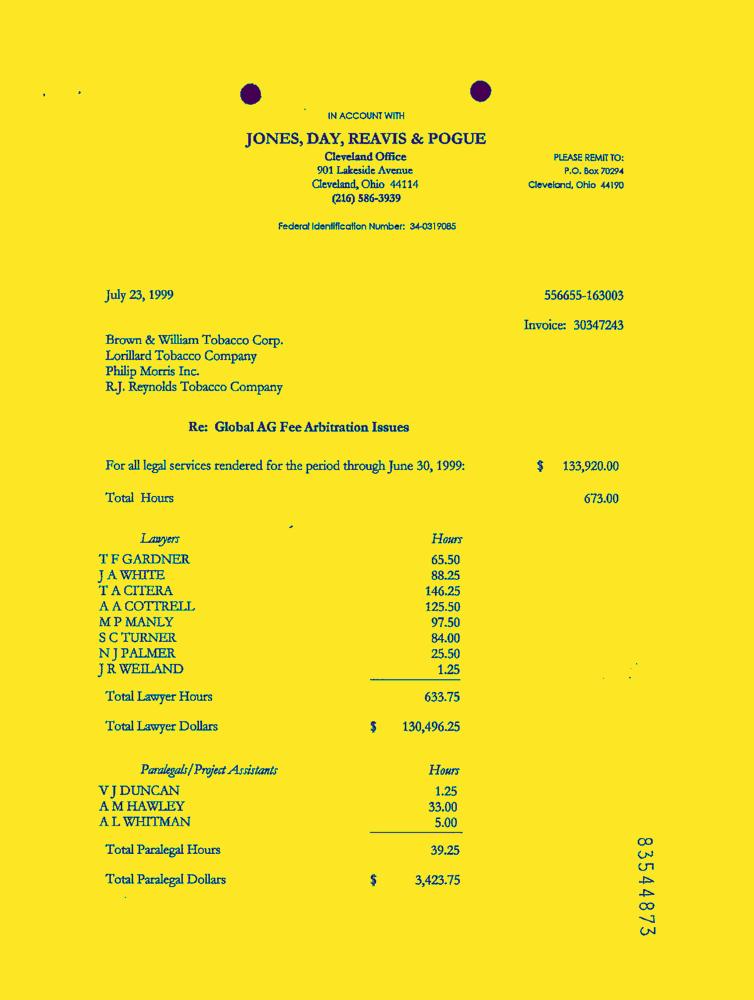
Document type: Invoice-Doc